Question: Describe the condition in detail:
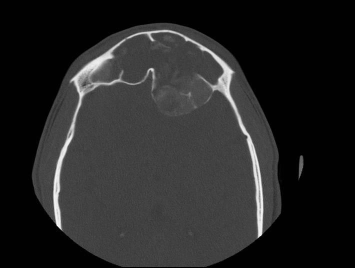
Answer: The disease is discussed as: Lesions/Condition: Nasal sinus aspergillosis

Synonyms: Fungal sinusitis

Associations/Predisposing  Factors: Immunocompromised (invasive fungal sinusitis), Anatomic abnormalities (mycetomas may occur after sinus surgery), Atopic  patients (allergic fungal sinusitis)

Demographics:

   -Mycetoma: Equal in race and gender, may occur at any age
   -Invasive Fungal Sinusitis: Typically immune compromised    adults
   -Allergic fungal sinusitis:  Most common in young adults.  There is a slight male predominance.

Gross Pathology:
  -Mycetoma: Cheesy, semisolid mass
  -Invasive Fungal Sinusitis: Necrotic tissue
  -Allergic Fungal sinusitis: Brownish or green-black thick mucous with "cottage cheese" consistency

Histology:
 -Mycetoma:Fungal hyphae that are tightly packed without allergic mucin.  No tissue invasion.  Calcification can be seen within.
 -Invasive fungal sinusitis: Invasion of mucosa and blood vessels by fungal hyphae. Mucormycosis is the other common organism.
 -Allergic fungal sinusitis: Non-invasive fungi along with eosinophils.  Charcot-Leyden crystals are seen, which are needle-shaped crystalline structures that represent breakdown products of eosinophils.  Other fungi that can also cause: Curvularia, Bipolaris, Fusarium, and Pseudallescheria.

Special  Stains: Gomori methenamine silver

Radiology:

-Invasive Fungal Sinusitis: In patients with invasive fungal sinusitis bone destruction and soft tissue invasion are seen (infiltration of periantral and retroantral fat). On CT bone erosion as well as complete or partial opacification of the affected sinus is seen. CT angiography may reveal vessel involvement (dissection, narrowing, occlusion). Variable signal is seen on T1 and T2.  On post contrast imaging enhancement of the involved tissues is seen.

-Allergic Fungal Sinusitis: On CT, allergic fungal sinusitis typically shows high density material within the sinuses.  On MRI there is low T1 and T2 weighted signal in the sinuses. The peripheral inflamed mucosa will enhance on post contrast imaging.

-Mycetoma: In patients who are otherwise healthy, occasionally a mycetoma may develop. This sometimes occurs afer the chang in the local sinus microenvironment, as can be seen after sinus surgery or radiation therapy. This involves one sinonasal cavity, and on CT is seen as a focal mass within the sinus lumen.  It typically has areas of high density and may have calcification.  The adjacent bone is thick and sclerotic as a result of chronic inflammation. After the administration of contrast, the inflamed mucosa at the periphery of the sinus may enhance.  On MRI, a low signal mass on both T1 and T2 is seen within the sinus.  Occasionally, on T2 the signal may be so low as to be mistaken for air.

Prognosis  and  Treatment:
-Mycetoma: Surgical excision curative
-Invasive Fungal Sinusitis: Radical debridment, IV amphotericin B, with use of itraconazole as long-term suppressive treatment.  Acute fungal sinusitis is life-threatening and can be lethal within a matter of hours.
-Allergic Fungal Sinusitis: May be treated with topical and systemic antifungal agents along with topical steroids and saline irrigation.  Also, may undergo surgical debridement.
---------------------------------------------------------
eMedicine Topic - http://www.emedicine.com/ent/topic510.htm